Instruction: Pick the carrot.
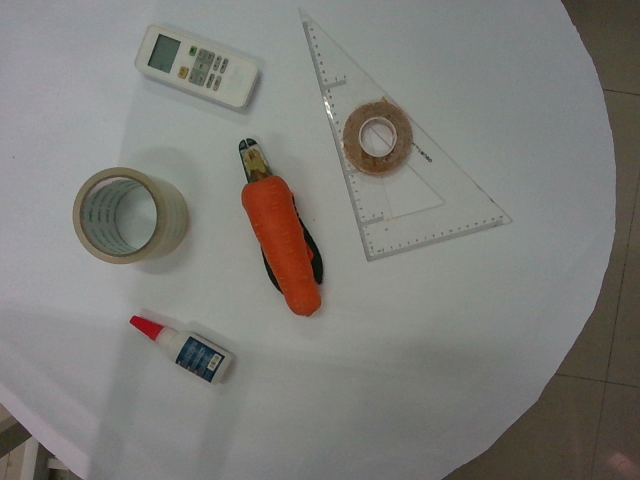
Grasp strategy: vertical